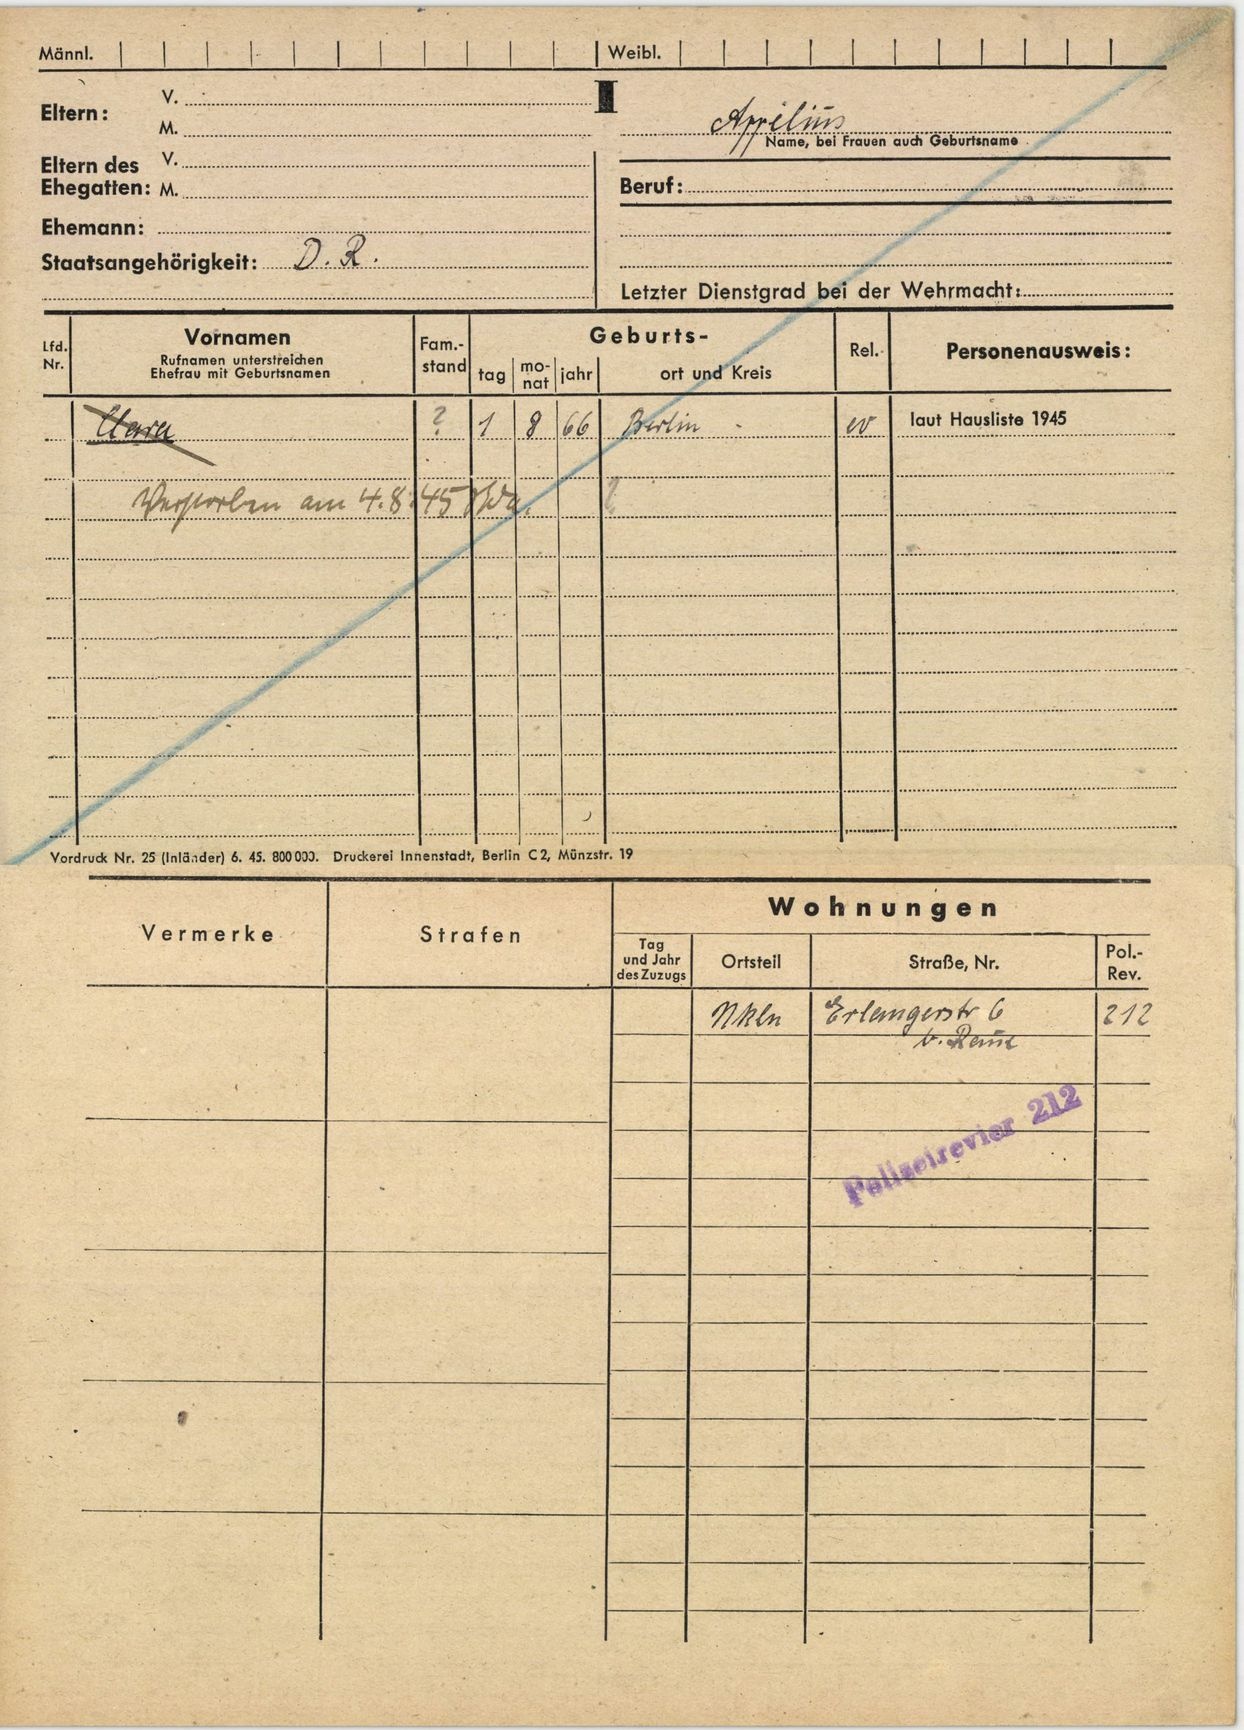
Appelius